Question: What appears to be the issue?
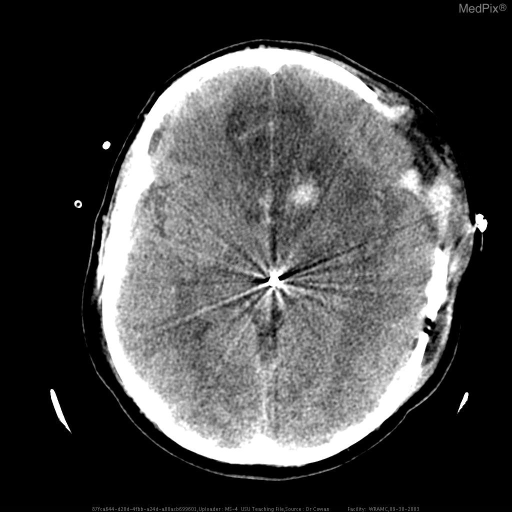
Answer: The findings suggest Bilateral medial frontal lobe lesions.
Bone in anterior abdominal wall.. 1) Bilateral lesions medial aspect of both frontal lobes.

2) Craniotomy defect. The patient might have a history of GSW from global war on terrorism.  Evacuated to CONUS  for definitive management after stabilization in Germany..